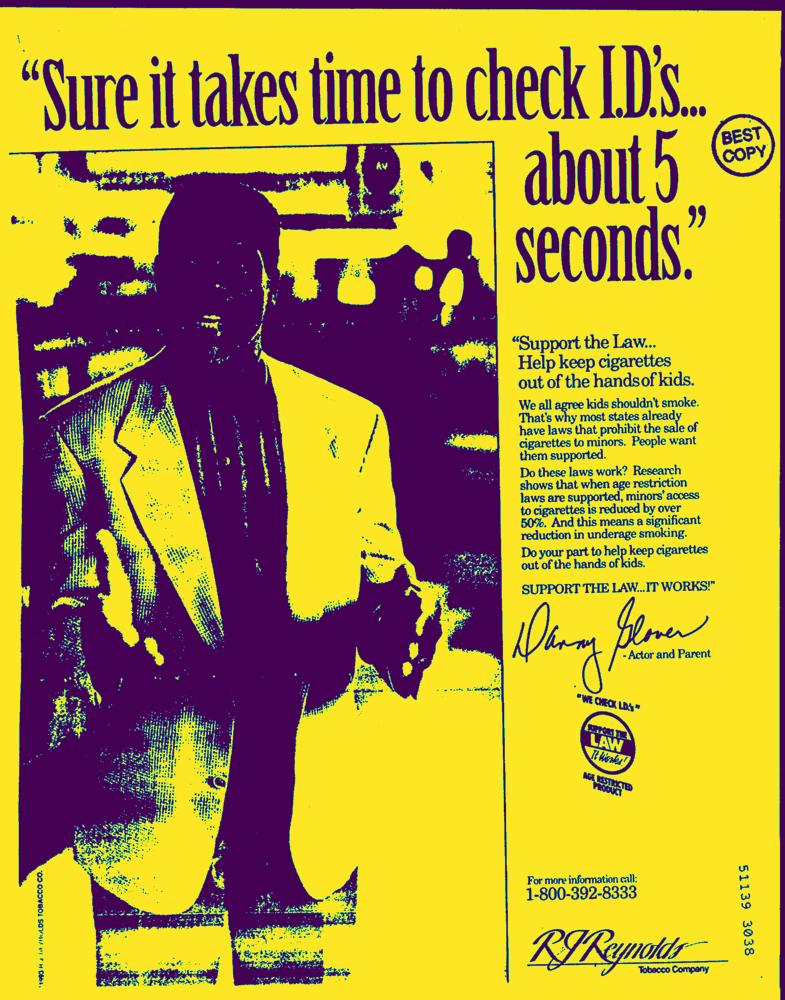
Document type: AD